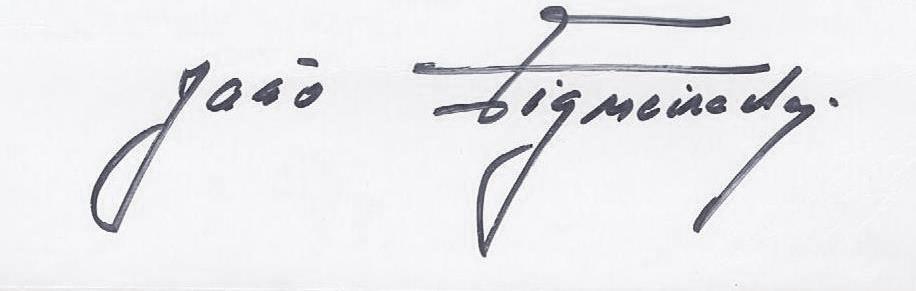
Signature of: joão figueiredo